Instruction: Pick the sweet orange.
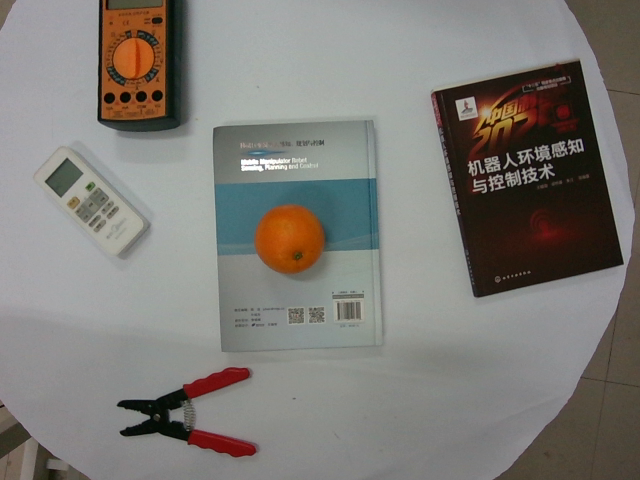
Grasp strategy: vertical